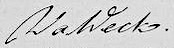
Signature of: benedict waldeck